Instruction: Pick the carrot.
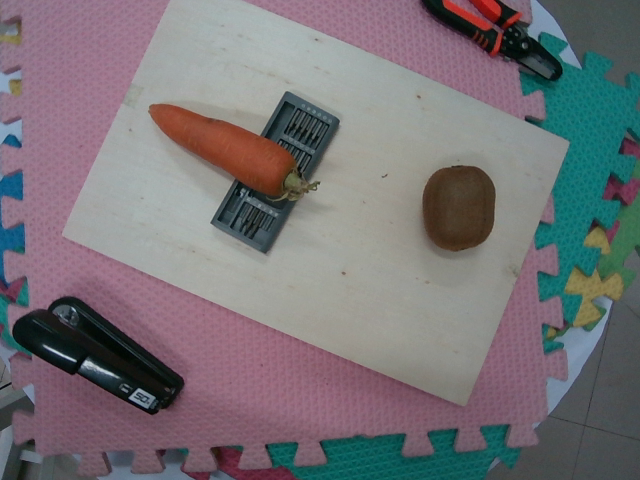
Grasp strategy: vertical